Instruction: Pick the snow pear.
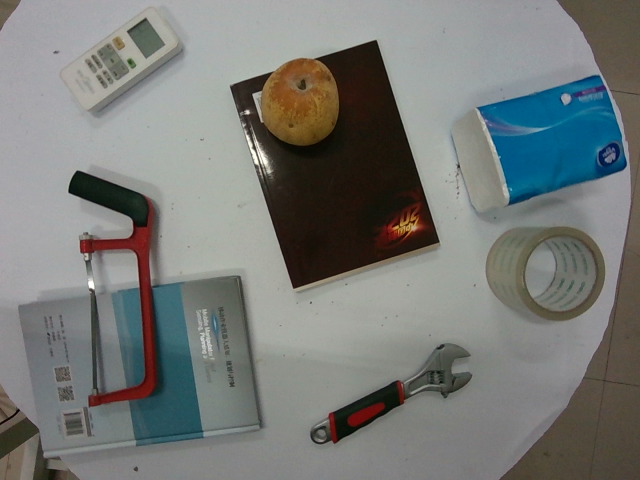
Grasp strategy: vertical